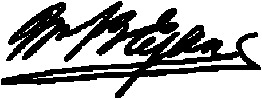
Signature of: william bradshaw egan